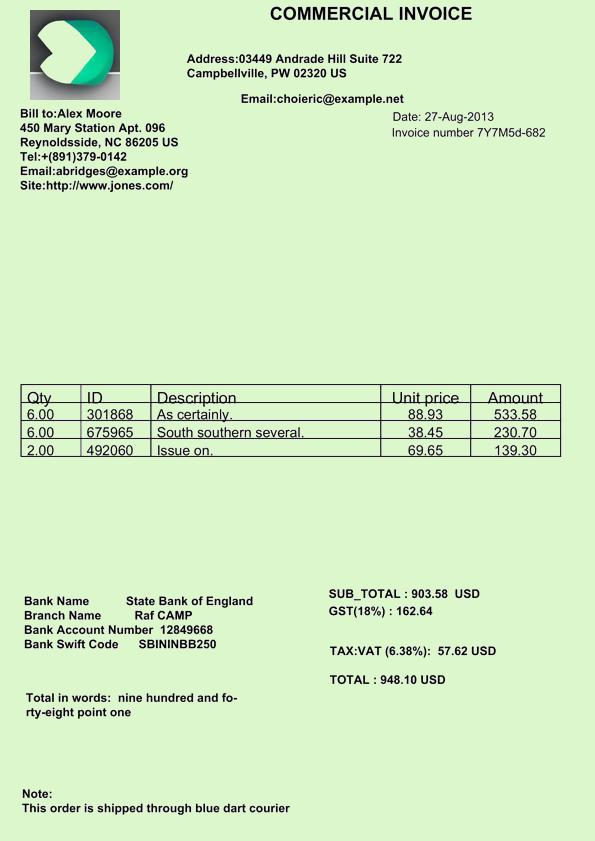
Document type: Invoice